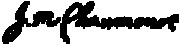
Signature of: pierre joseph marie chaumonot